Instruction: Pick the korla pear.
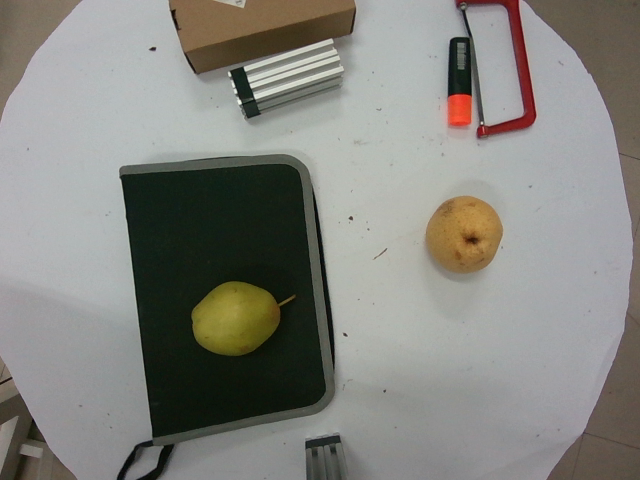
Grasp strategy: vertical